Question: What type of tax is indicated in the document, personal property or real estate?
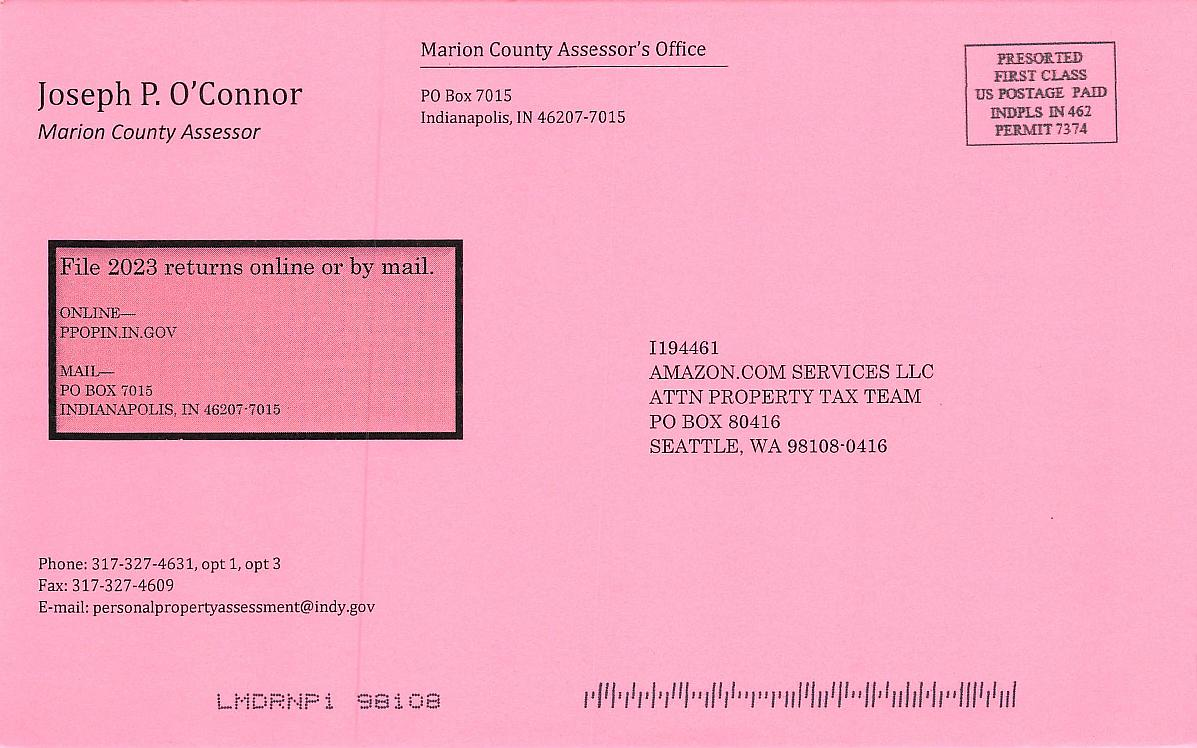
Answer: "Personal Property Tax"